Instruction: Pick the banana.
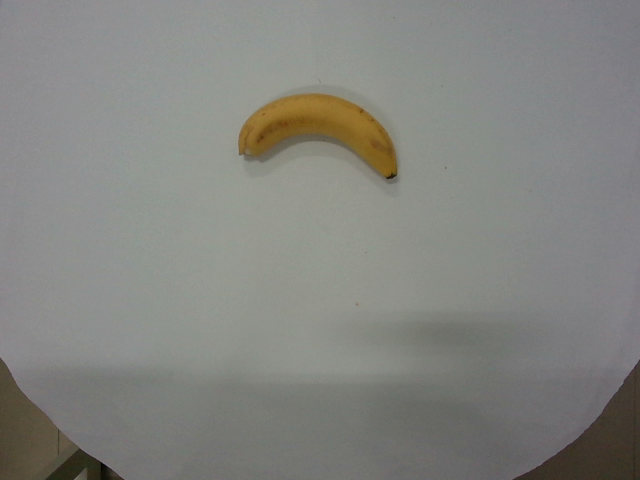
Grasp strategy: vertical